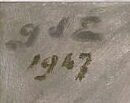
Signature of: georges d espagnat